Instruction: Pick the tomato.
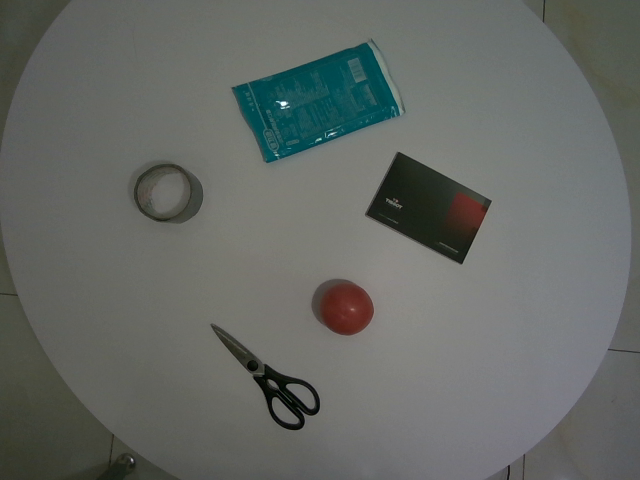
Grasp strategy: vertical